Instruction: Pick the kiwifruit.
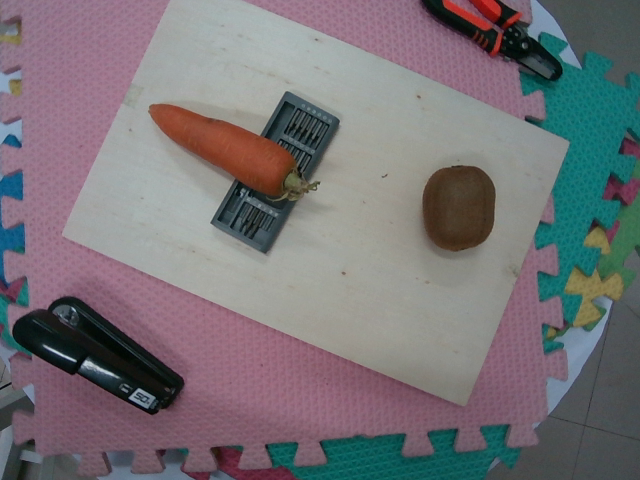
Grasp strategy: vertical